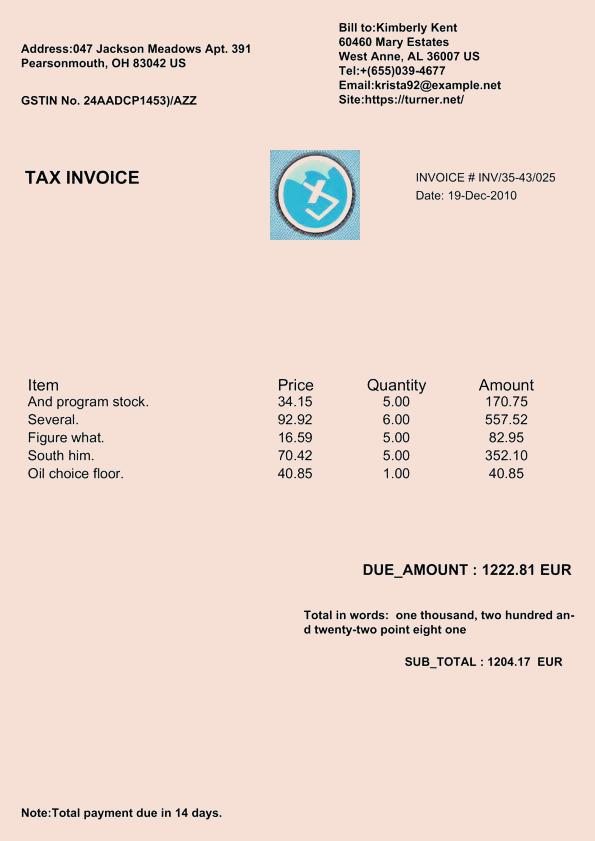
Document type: Invoice